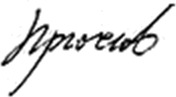
Signature of: anatoly kryuchkov